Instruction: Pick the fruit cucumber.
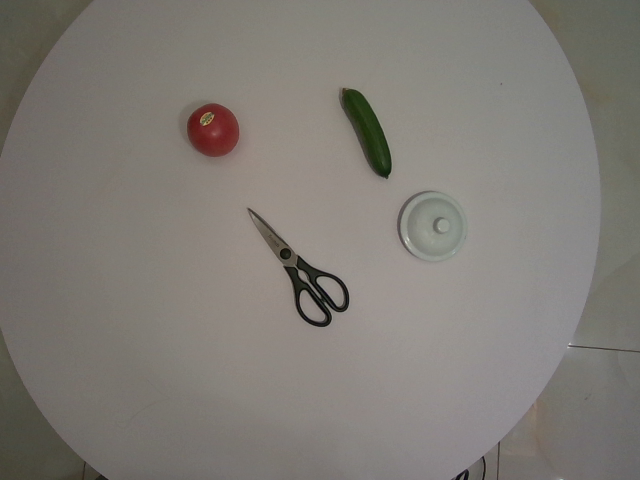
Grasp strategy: vertical